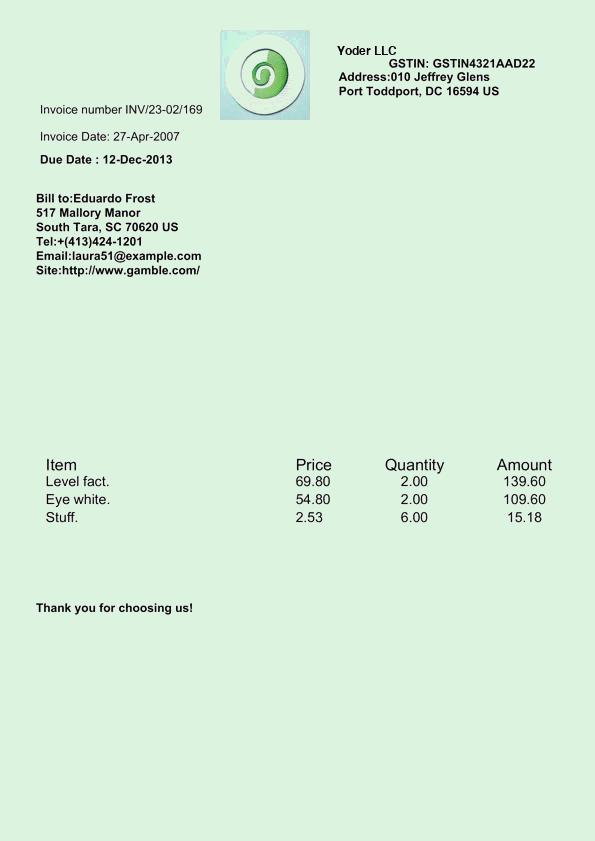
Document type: Invoice